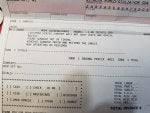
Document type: Invoice